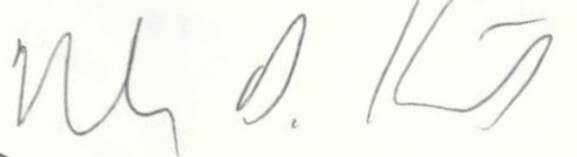
Signature of: nicholas kristof